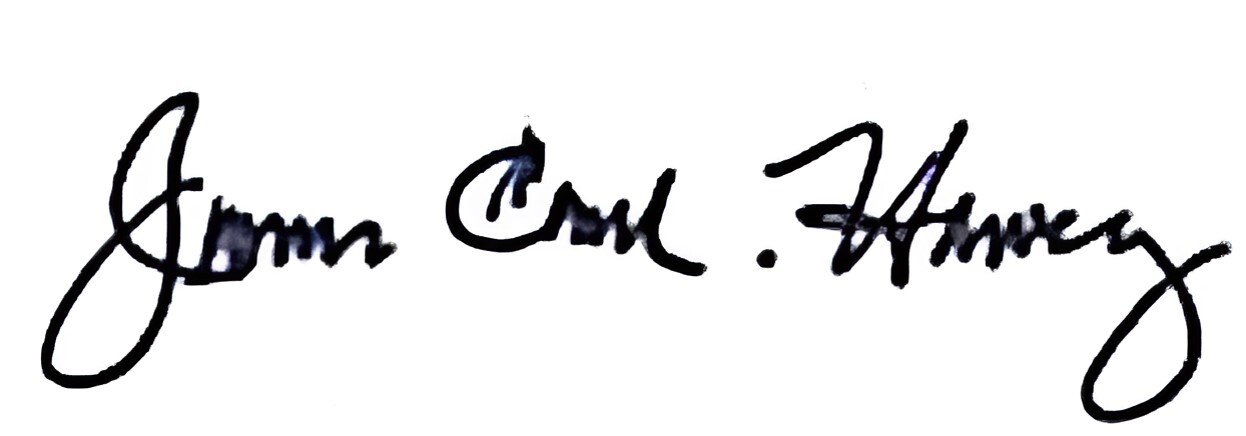
Signature of: james michael harvey